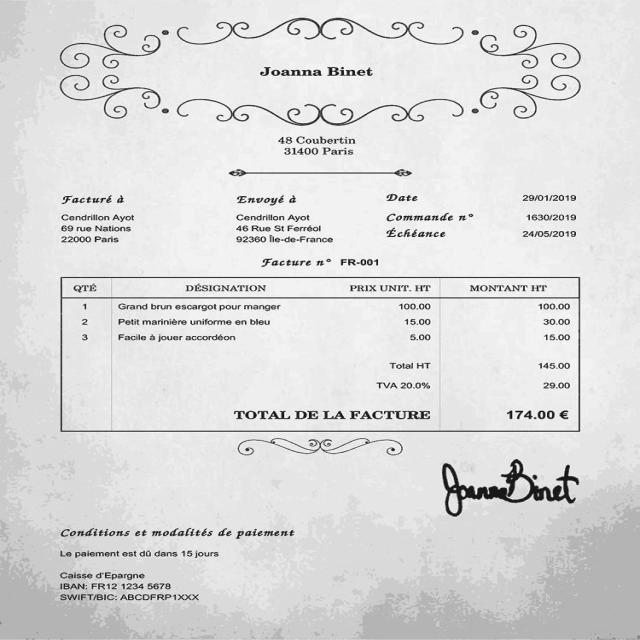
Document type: Invoice